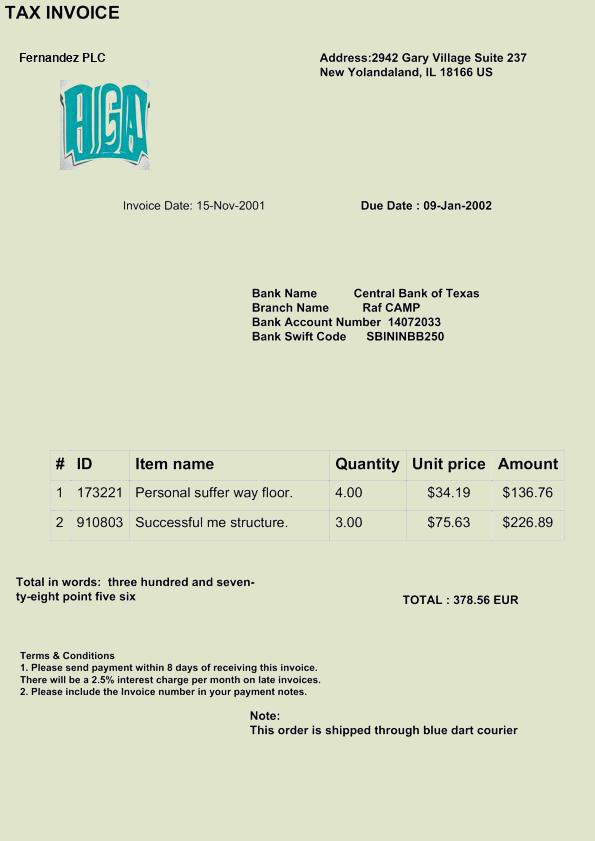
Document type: Invoice